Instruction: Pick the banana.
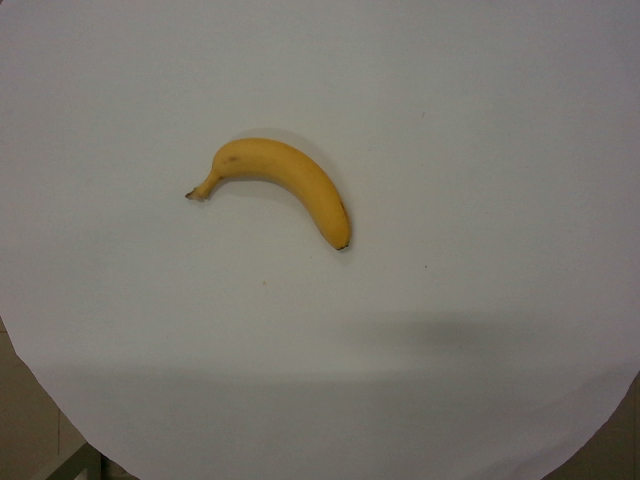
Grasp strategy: vertical